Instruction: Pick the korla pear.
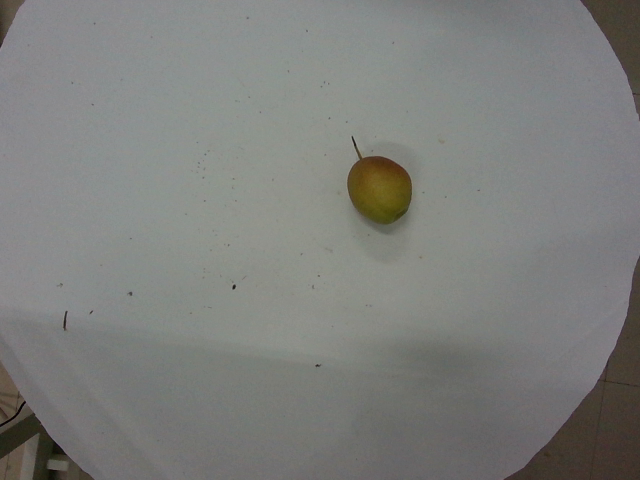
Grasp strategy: vertical